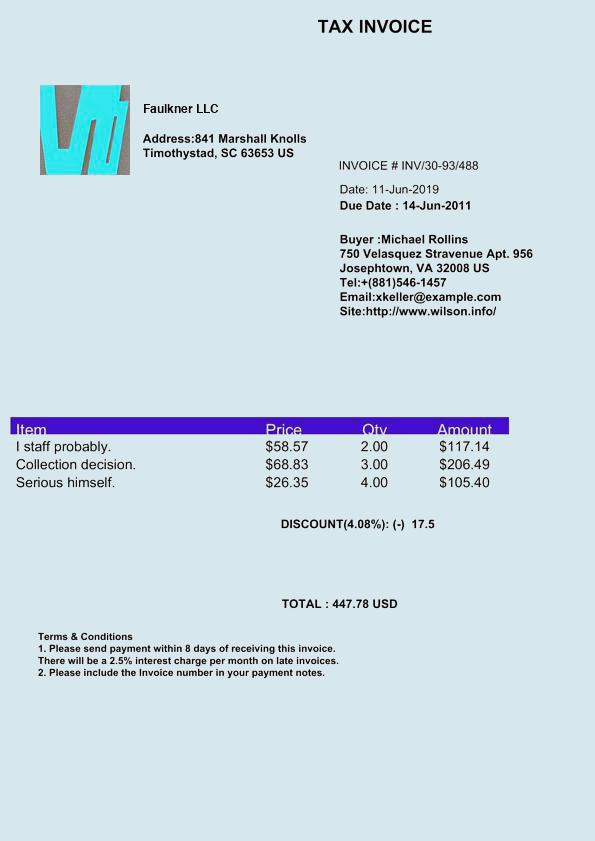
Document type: Invoice